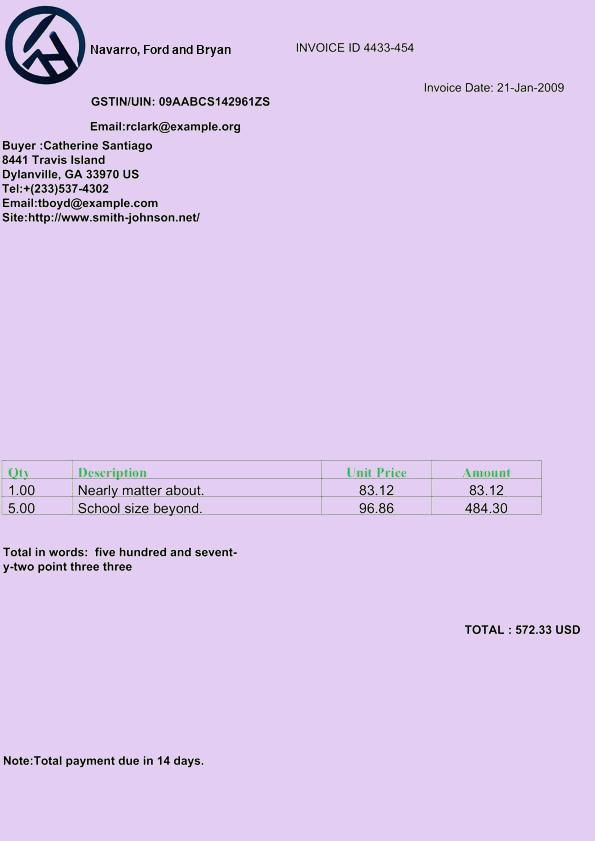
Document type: Invoice